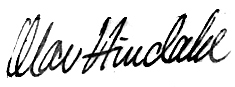
Signature of: olav hindahl